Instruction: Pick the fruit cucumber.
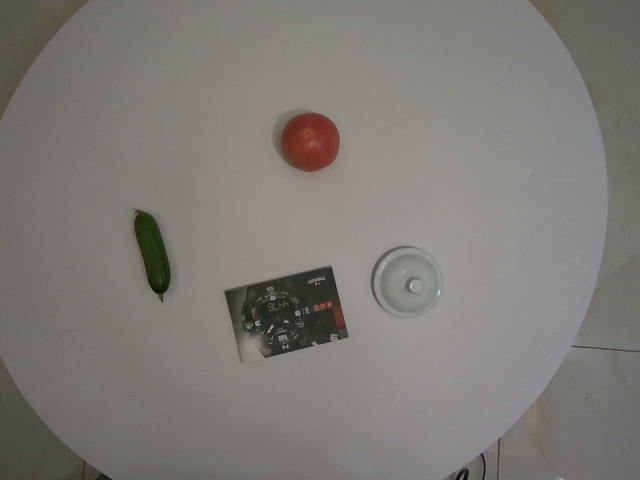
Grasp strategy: vertical